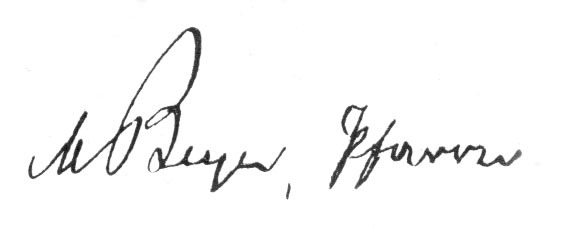
Signature of: maximilian beyer